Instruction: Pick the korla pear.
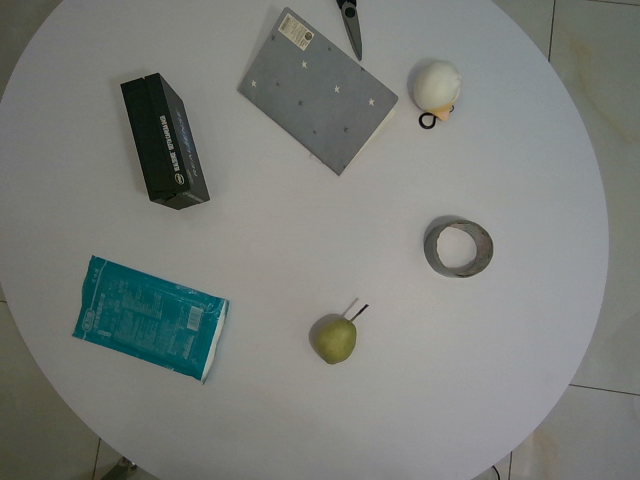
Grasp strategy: vertical